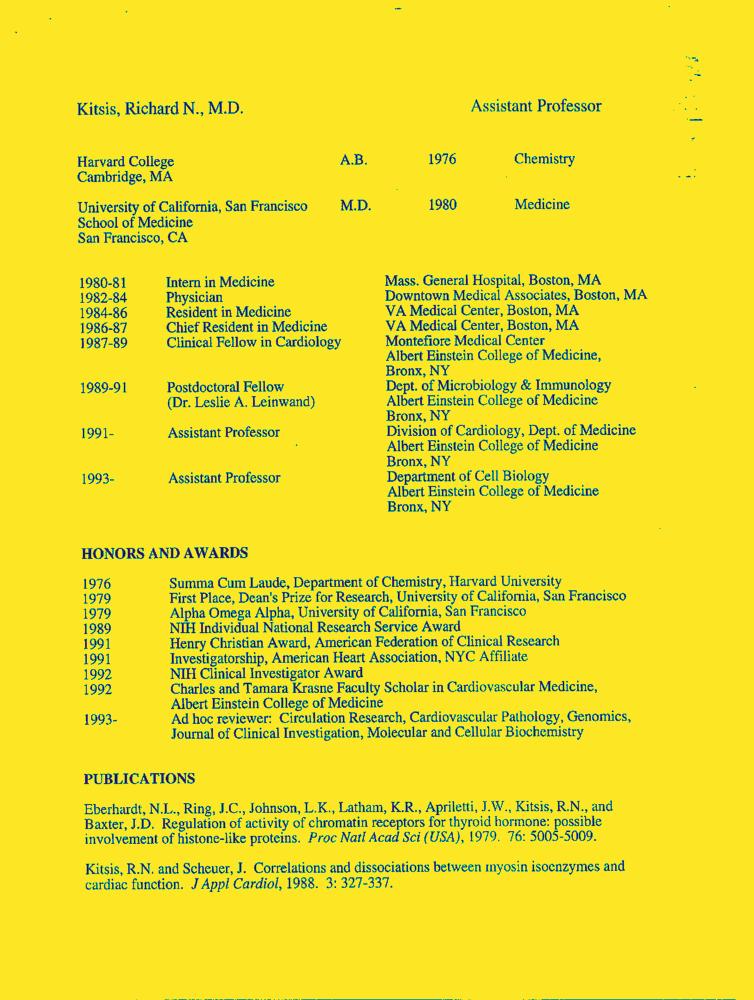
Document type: Resume-Doc